Retrieve the amount in words, amount in figures, name of the payee, date on the cheque, and the bank name from the image.
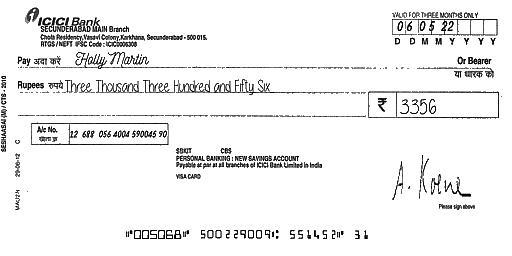
amt_in_words: Three Thousand Three Hundred and Fifty Six
amt_in_figures: 3356
payee_name: Holly Martin
bank_name: ICICI Bank
cheque_date: 06/05/22